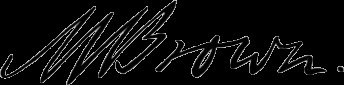
Signature of: mather brown